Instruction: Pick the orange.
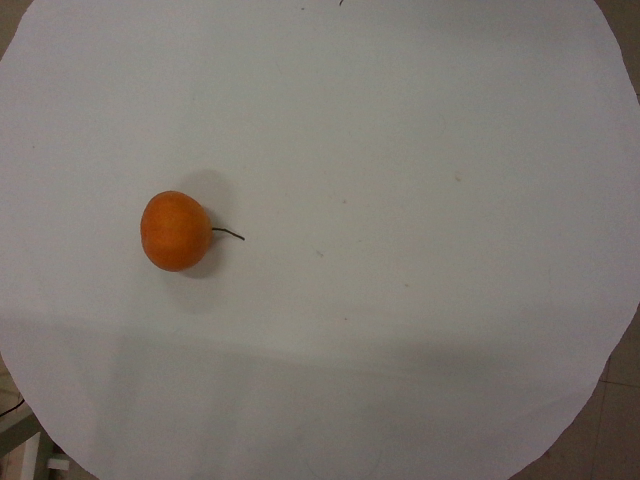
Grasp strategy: vertical